Question: What is the filing due date as per the document?
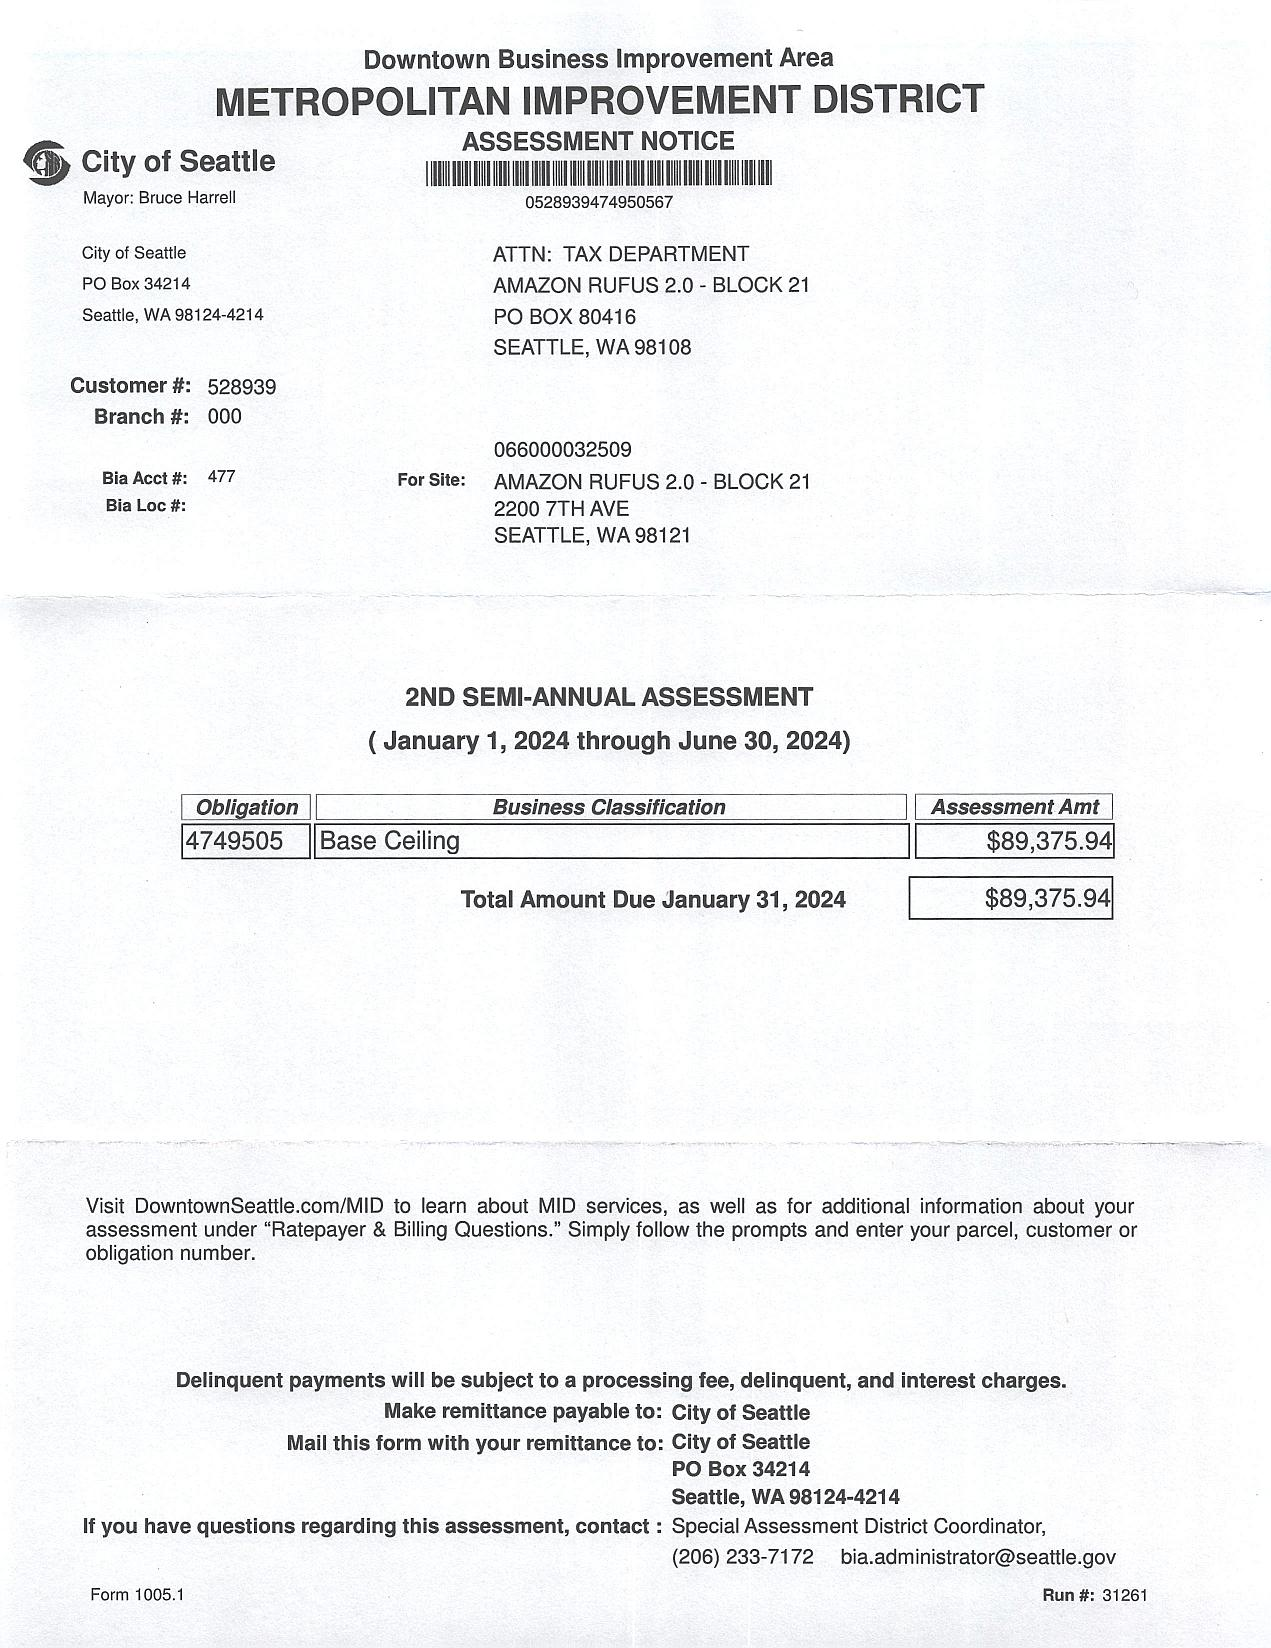
Answer: "31-Jan-24"